Question: What do the imaging results show?
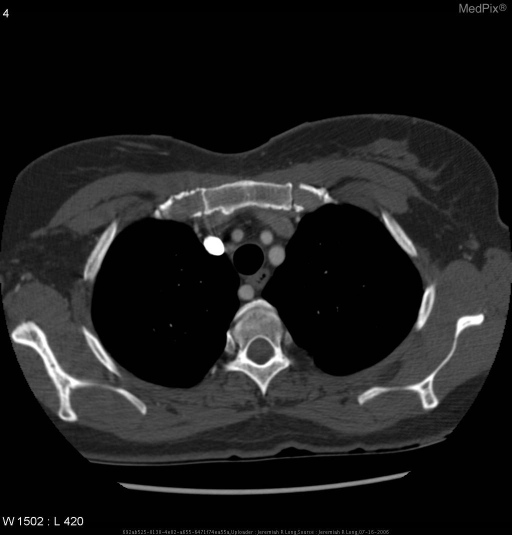
Answer: The imaging shows CT examination of the chest performed with IV contrast according to a PE/DVT protocol demonstrated an aberrant right subclavian artery.  The mediastinum was otherwise unremarkable.  There was no pulmonary embolism detected. CT examination of the chest with IV contrast performed accoring to a PE/DVT protocol demonstrated an aberrant right subclavian artery.  The mediastinum was otherwise unremarkable.  There was no pulmonary embolism detected..